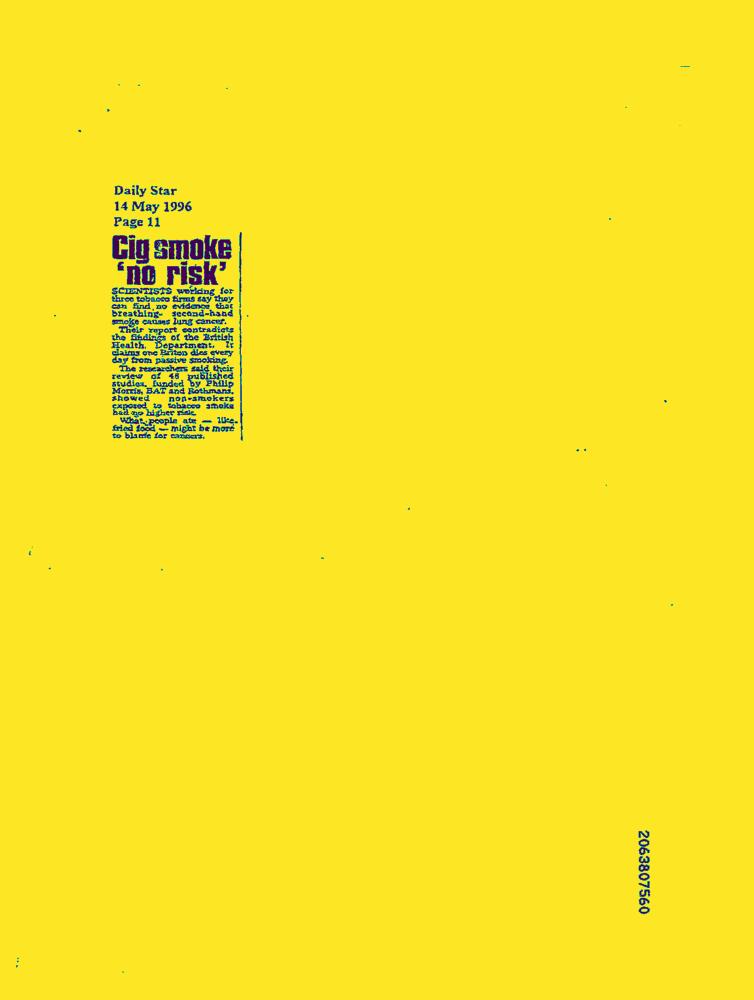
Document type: News-Article